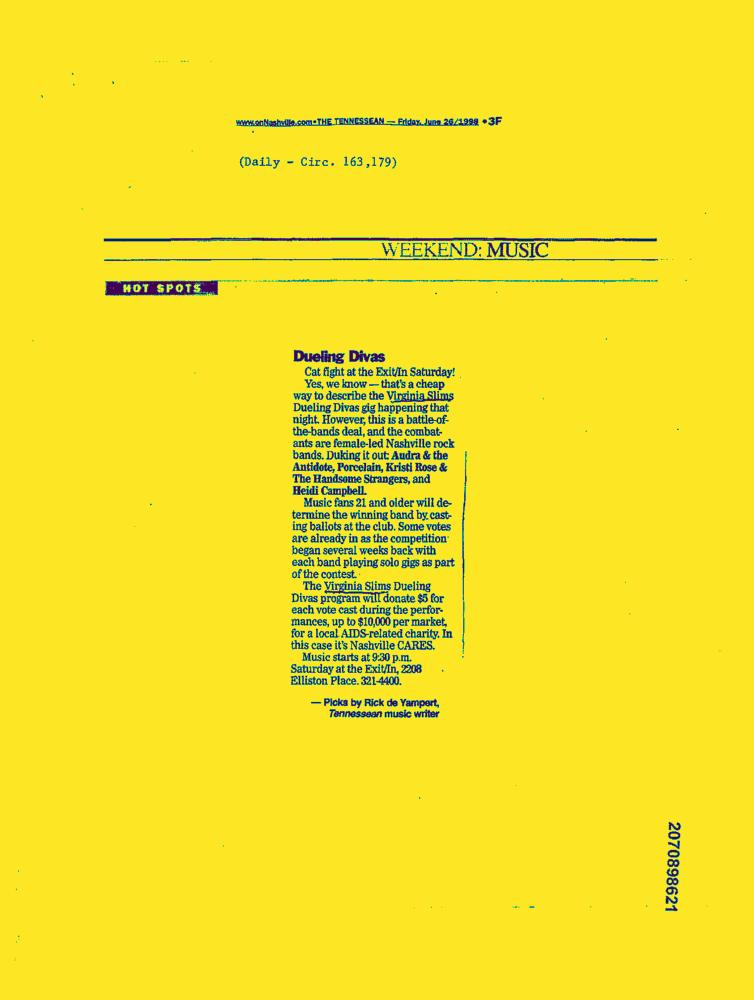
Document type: News-Article